Question: Which state is mentioned in the document?
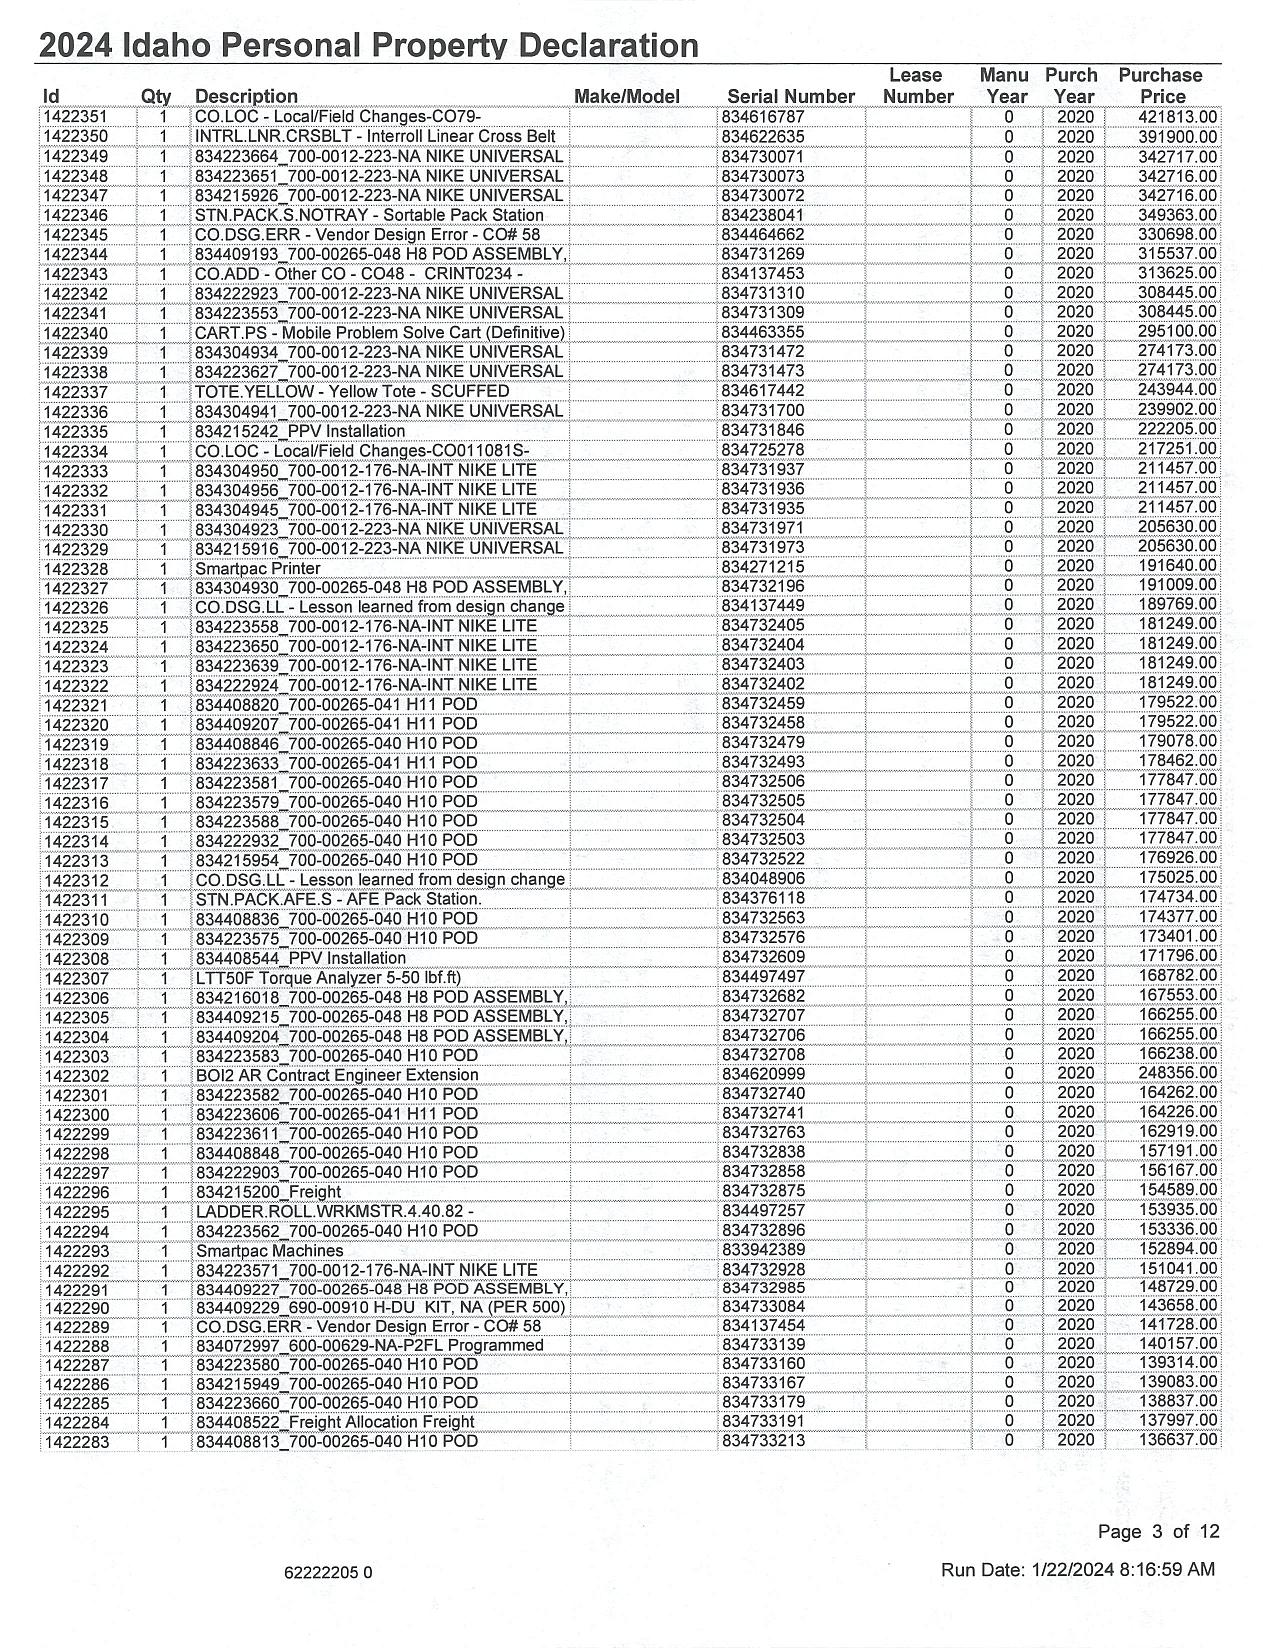
Answer: "Idaho"